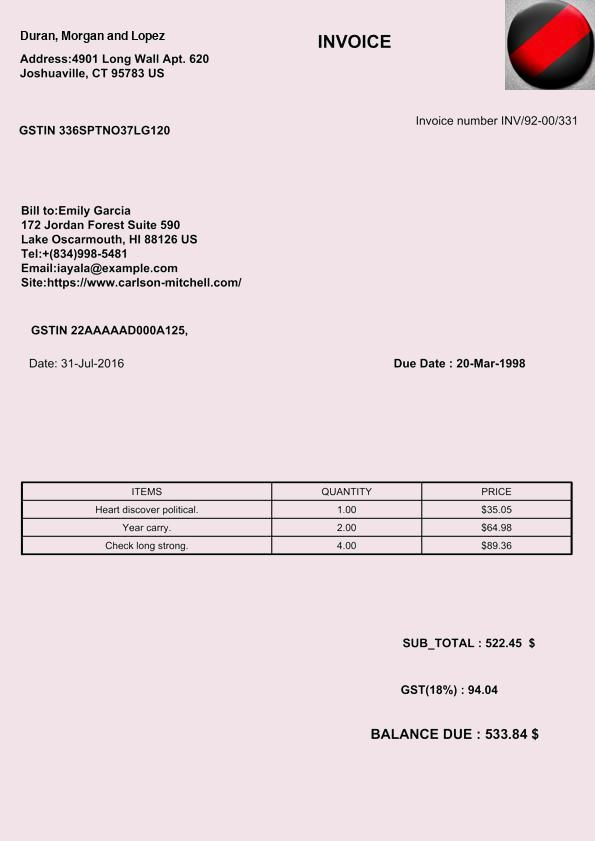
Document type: Invoice